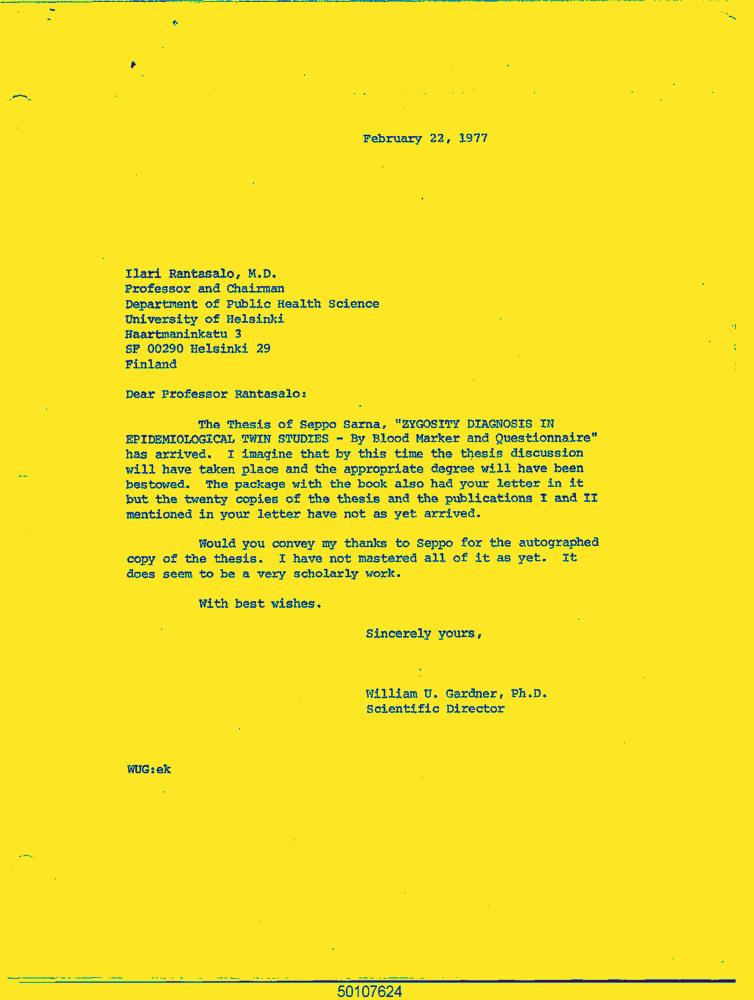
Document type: Letter-Doc